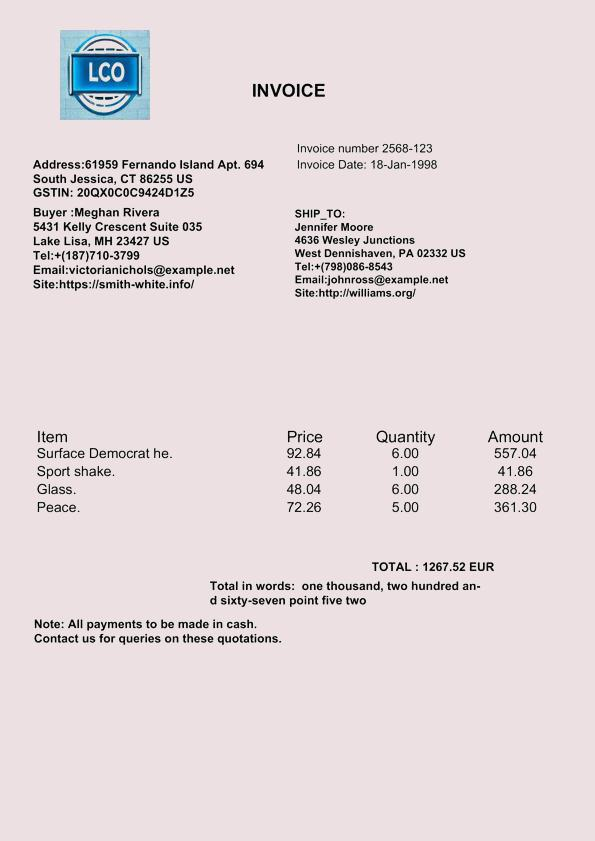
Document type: Invoice